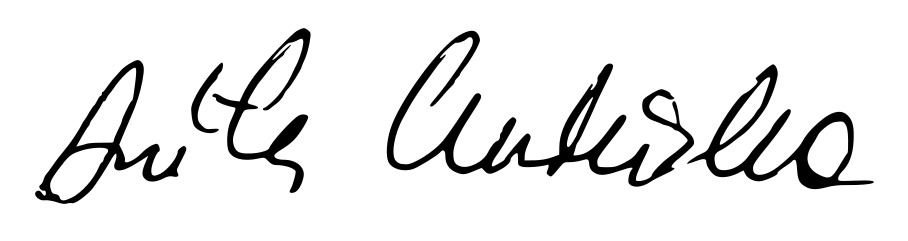
Signature of: anita czerwińska